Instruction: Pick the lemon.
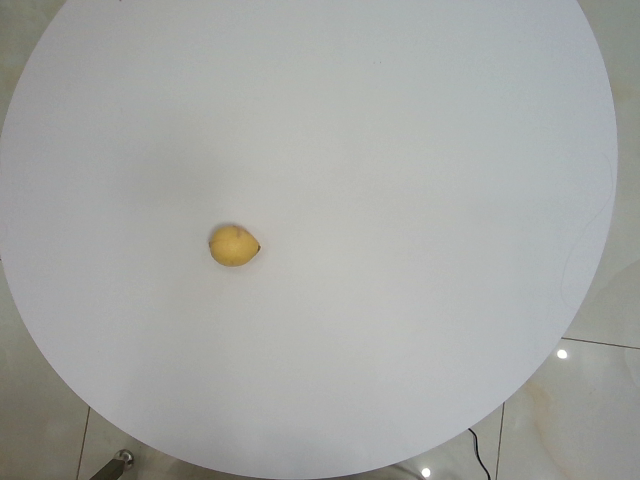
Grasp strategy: vertical